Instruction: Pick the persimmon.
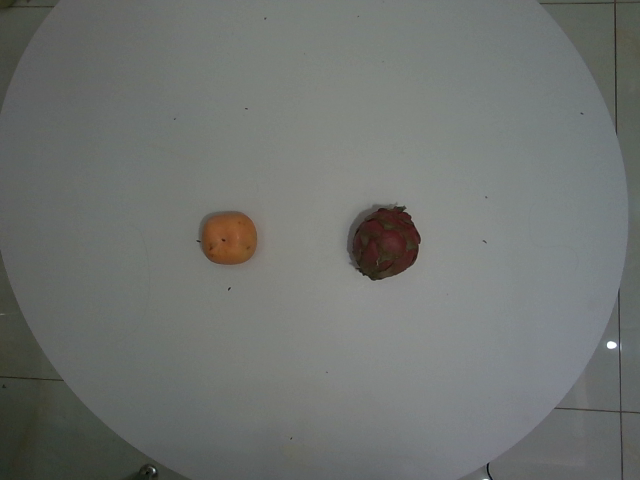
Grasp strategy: vertical